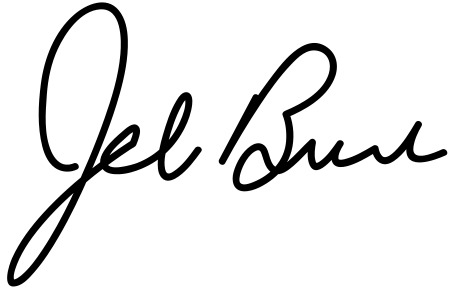
Signature of: jeb bush